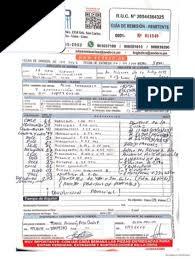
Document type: Invoice